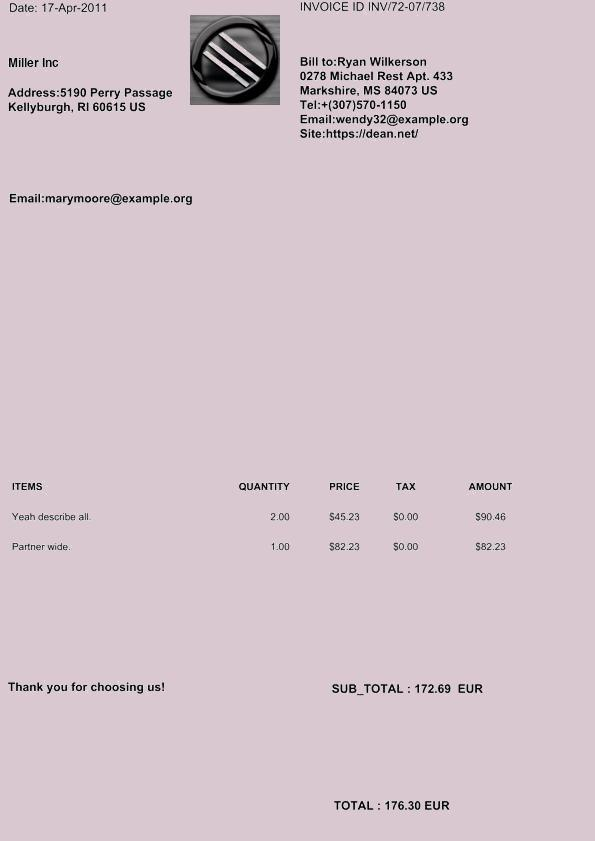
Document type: Invoice